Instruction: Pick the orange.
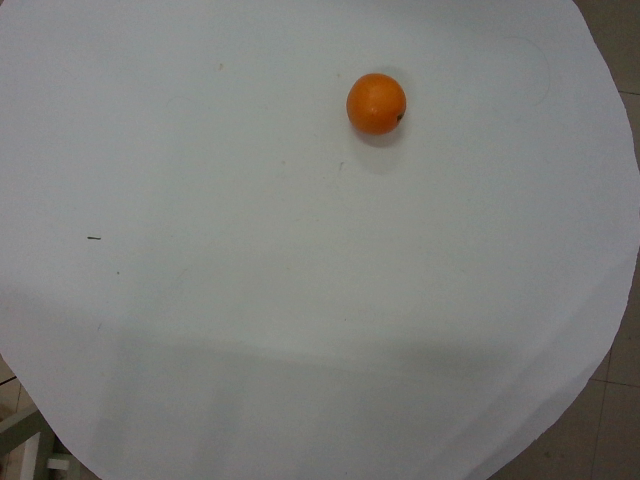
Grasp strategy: vertical